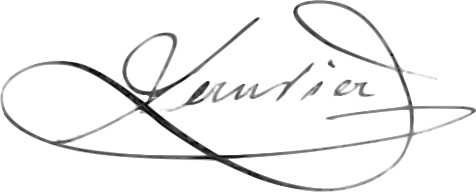
Signature of: charles sauria